Question: What might the diagnosis be?
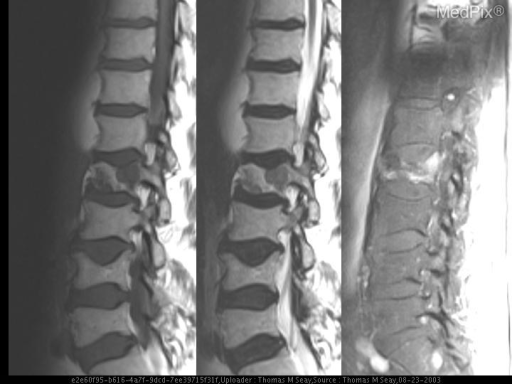
Answer: The possible diagnosis includes Photopenic lesion of the spine with In-111/WBC:  osteomyelitis
infarction (late)
metastasis
overlying hardware or bone resection
radiation effects
myelofibrosis
Paget’s disease (lytic phase).